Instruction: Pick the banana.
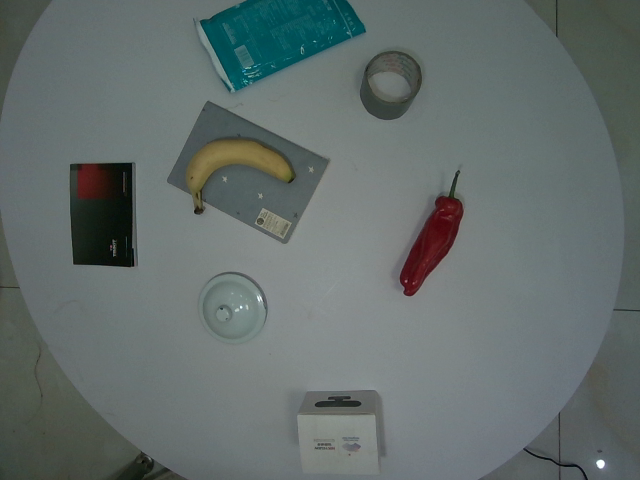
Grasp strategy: vertical